Question: What is the potential diagnosis?
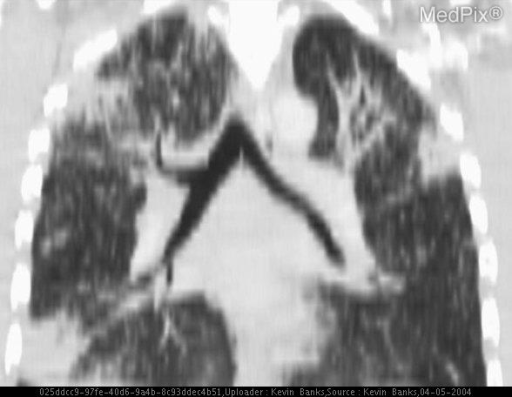
Answer: The possible diagnosis includes Sarcoid
Lymphoma
Lymphangitic Carcinomatosis.